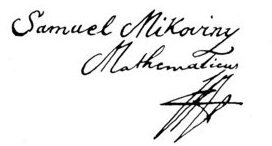
Signature of: sámuel mikoviny